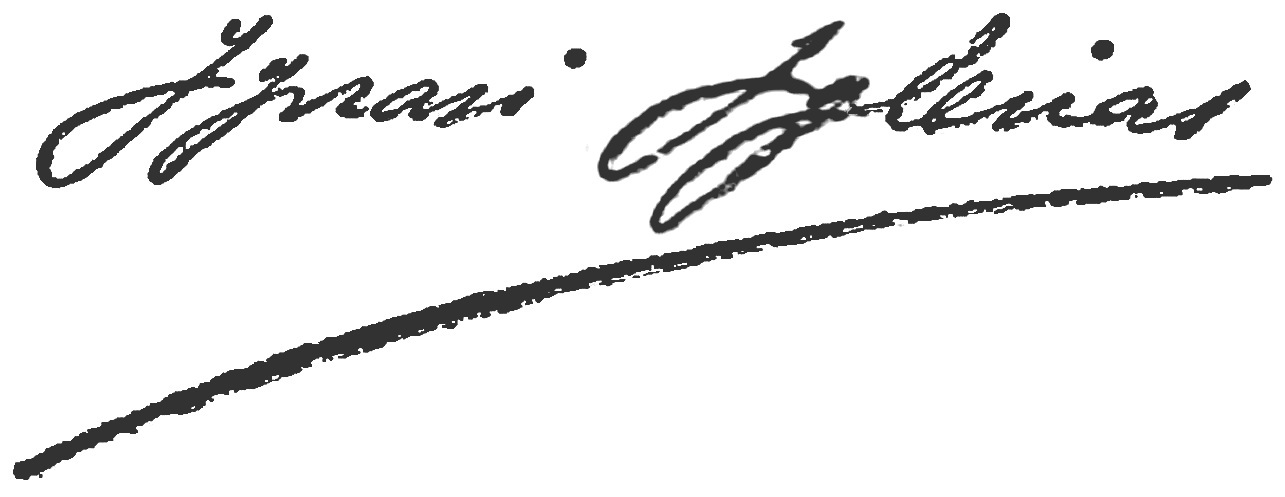
Signature of: ignasi iglésias